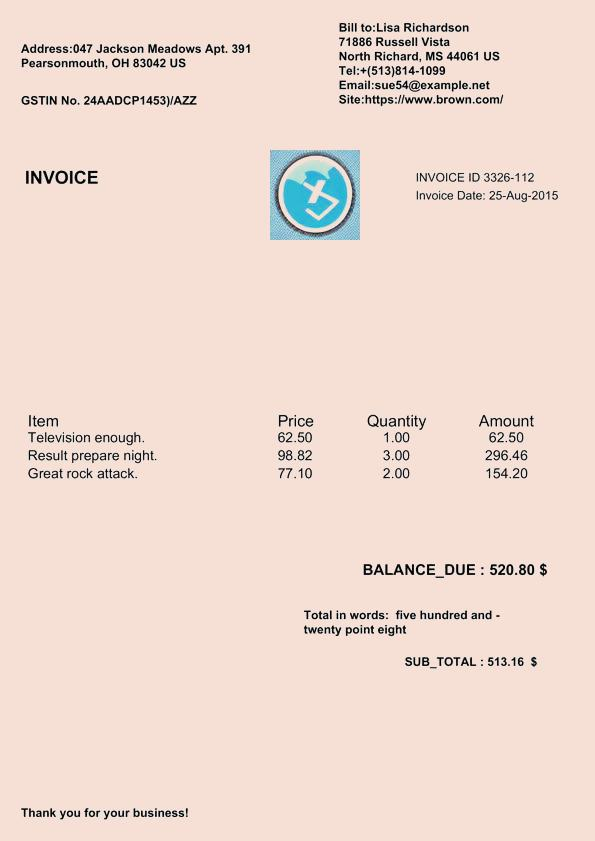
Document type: Invoice